Question: What is the potential diagnosis?
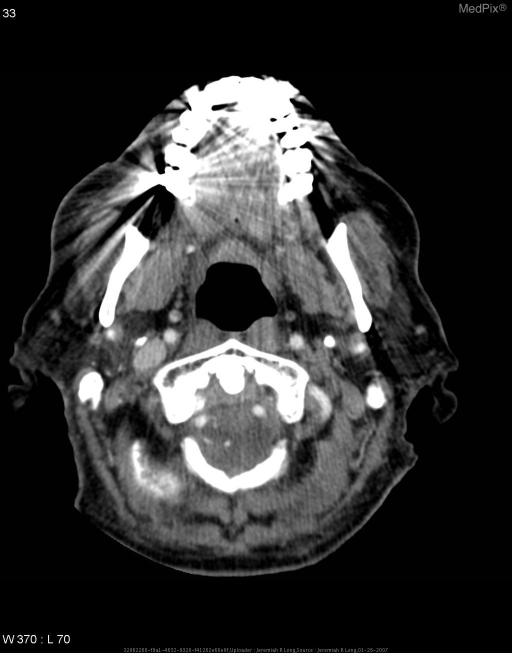
Answer: The possible diagnosis includes Medial deviation of the internal carotid artery (aka retropharyngeal internal carotid).